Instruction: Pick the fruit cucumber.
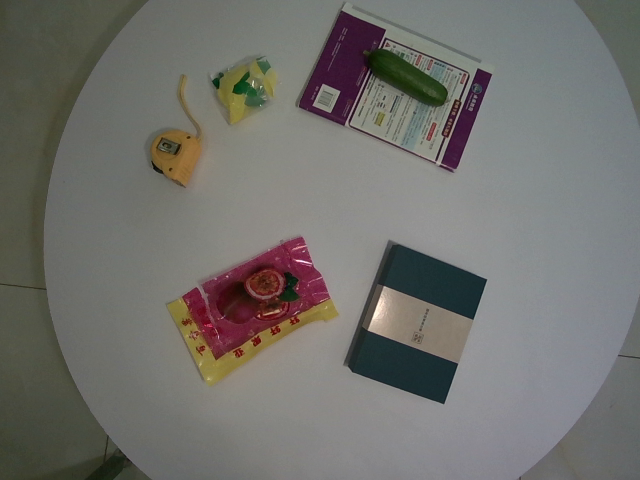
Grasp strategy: vertical